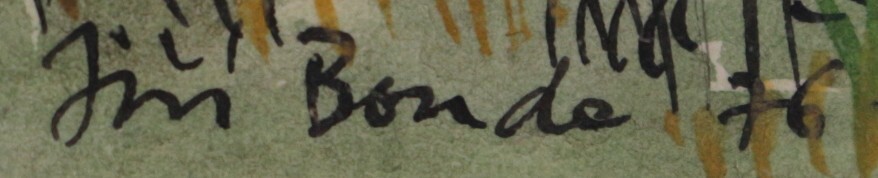
Signature of: jiří bouda